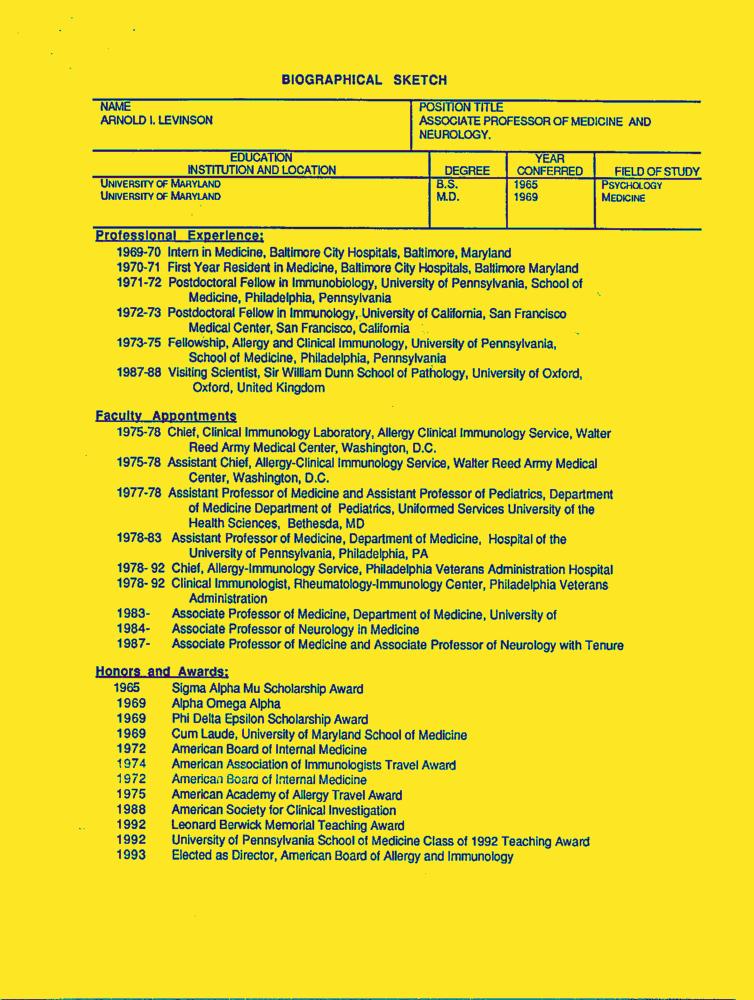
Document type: Resume-Doc